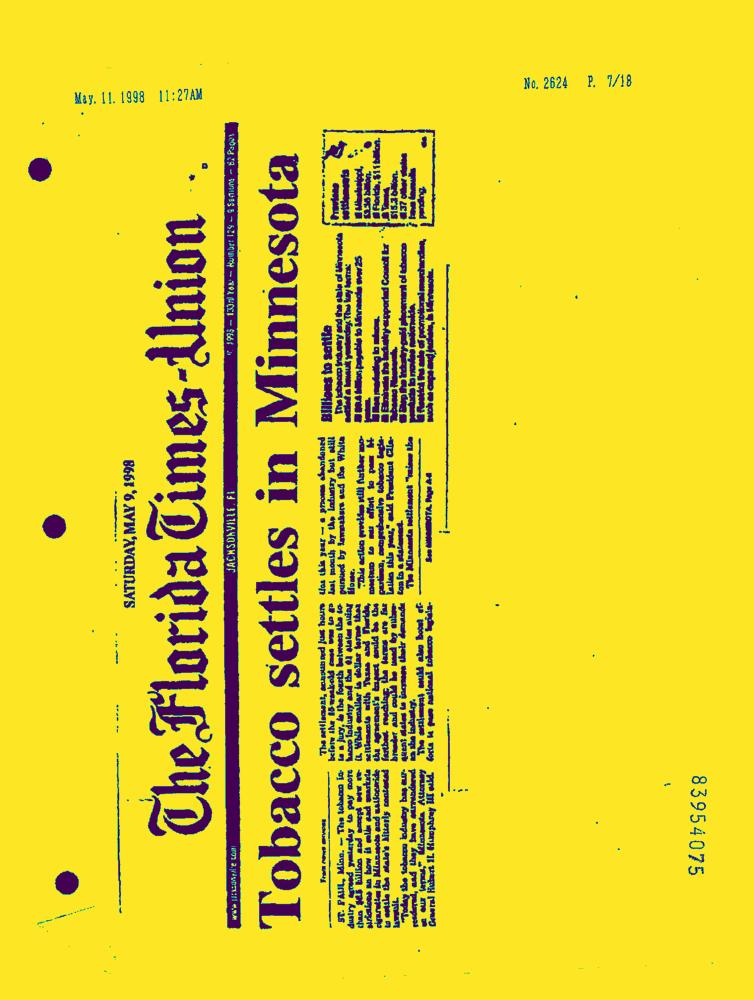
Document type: News-Article